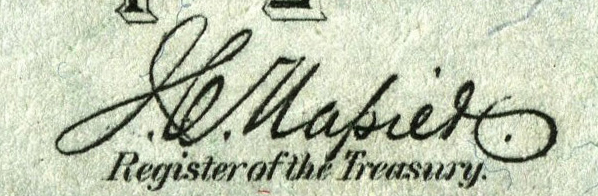
Signature of: james carroll napier